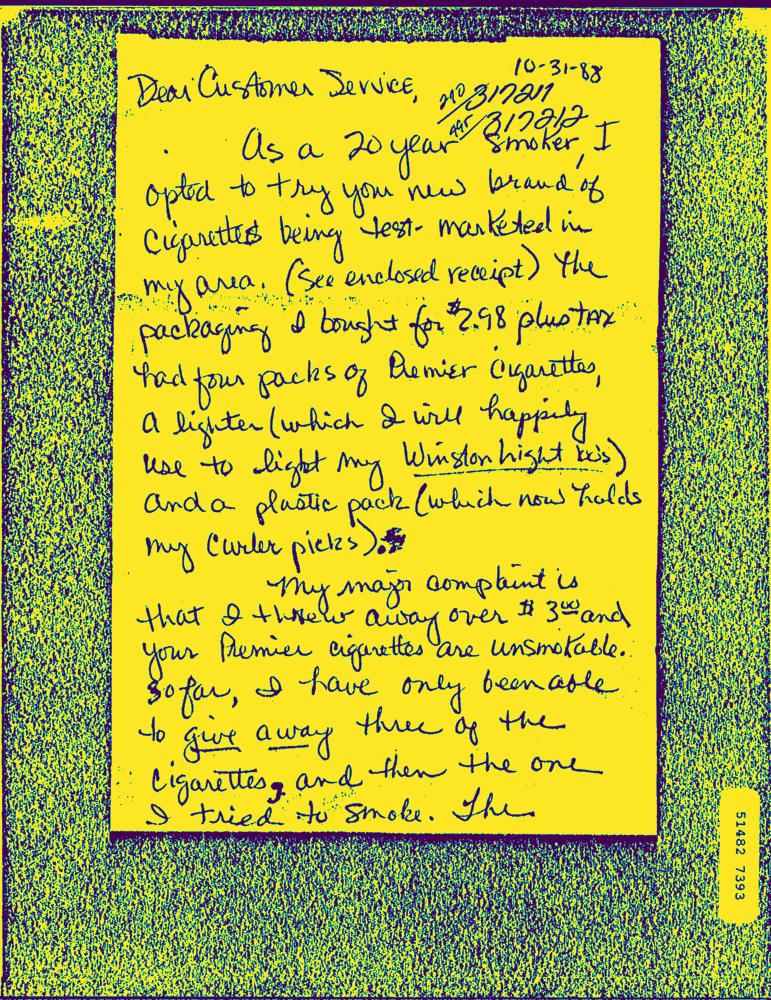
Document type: Hand-Written